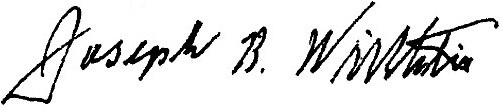
Signature of: joseph b wirthlin